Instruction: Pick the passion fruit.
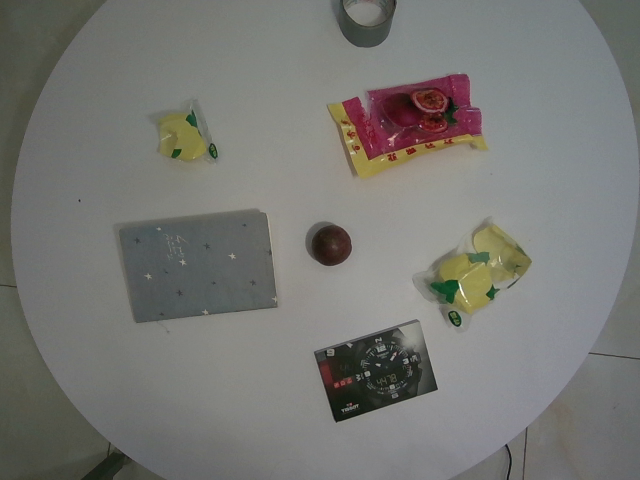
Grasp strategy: vertical